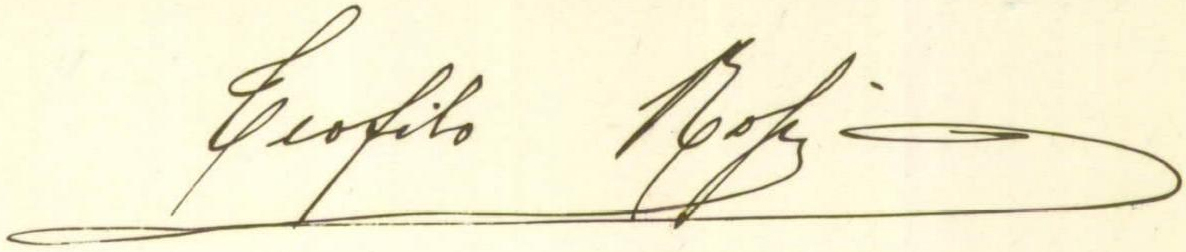
Signature of: teofilo rossi